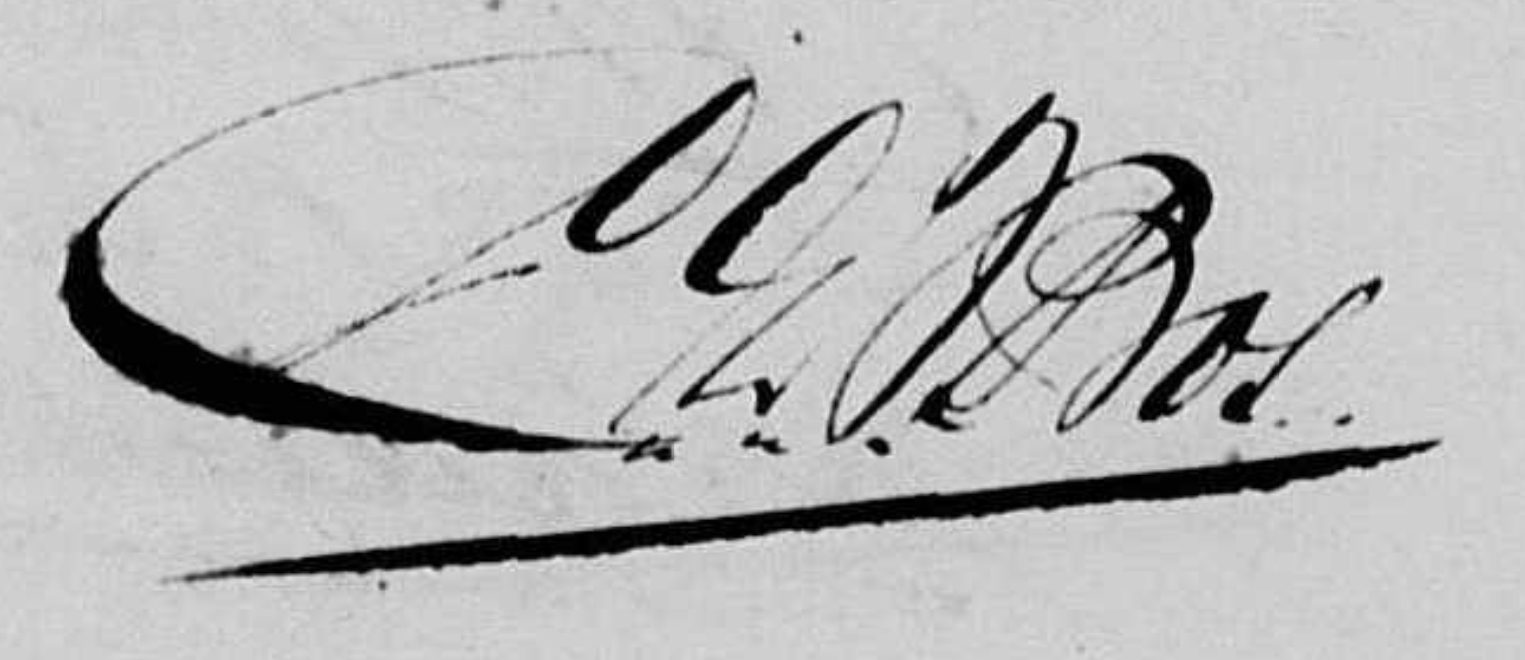
Signature of: cornelis leonardus jacobus bos